Question: What is the address or location of the property listed in the document?
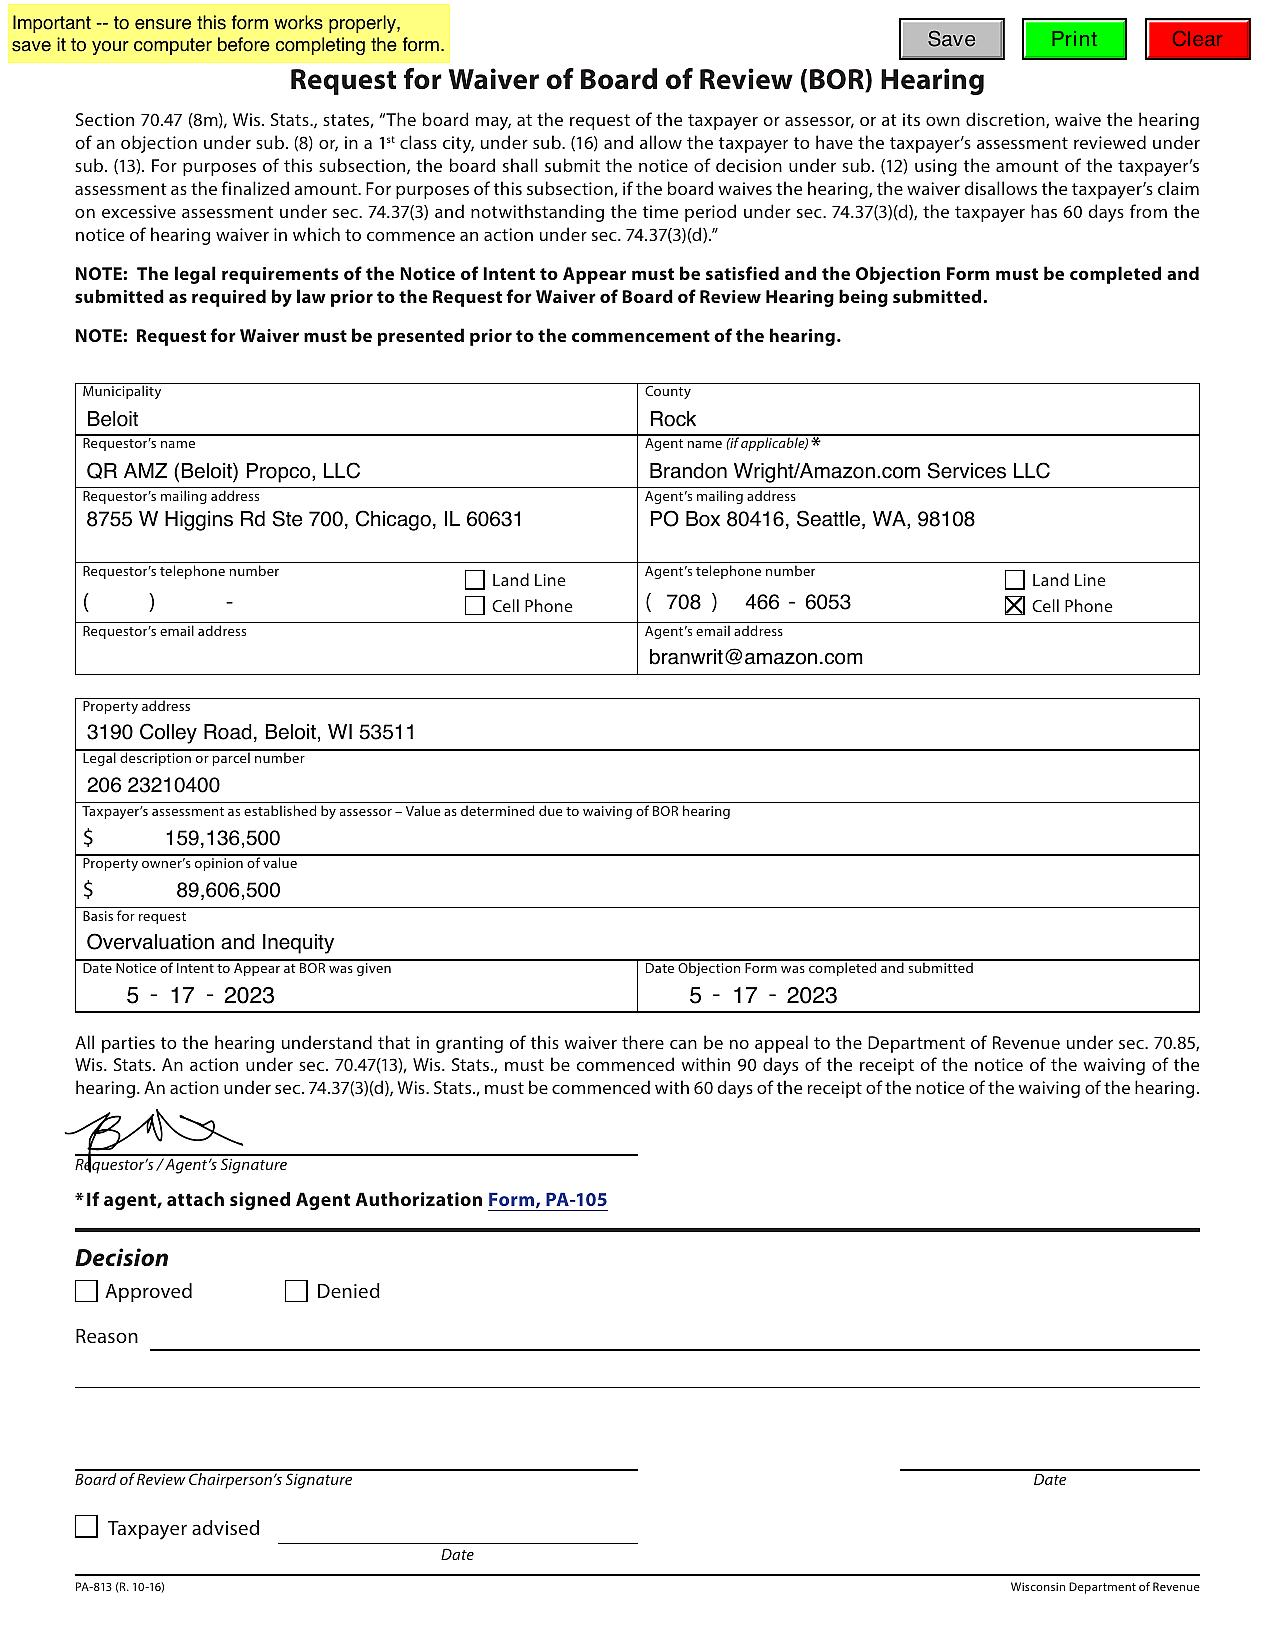
Answer: "3190 Colley Road, Beloit, WI 53511"